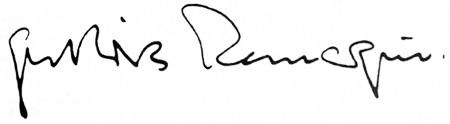
Signature of: erich maria remarque